Question: In what way does the history help explain the case?
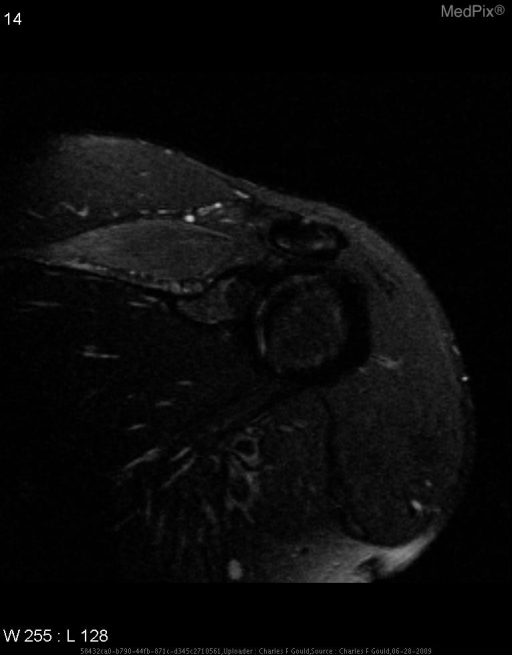
Answer: The patient's history of 33 y.o. man with right shoulder pain and decreased range of motion.  No history of trauma or overuse. is key in understanding the case.